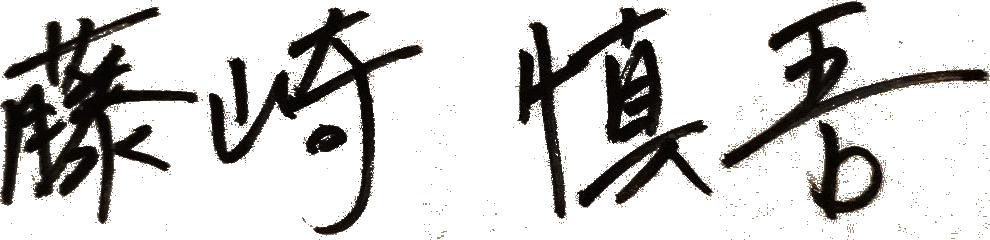
Signature of: shingo fujisaki